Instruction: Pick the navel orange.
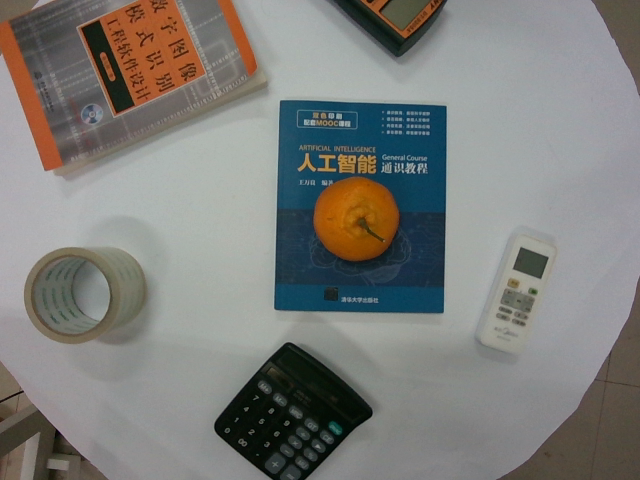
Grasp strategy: vertical